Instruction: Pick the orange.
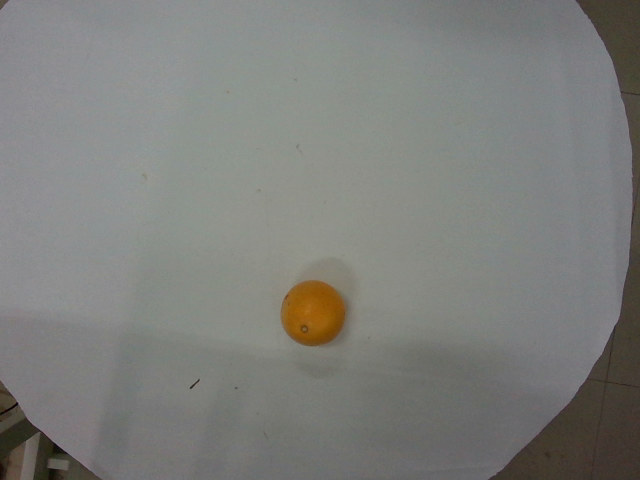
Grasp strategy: vertical